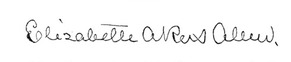
Signature of: elizabeth akers allen